Question: What appears to be the issue?
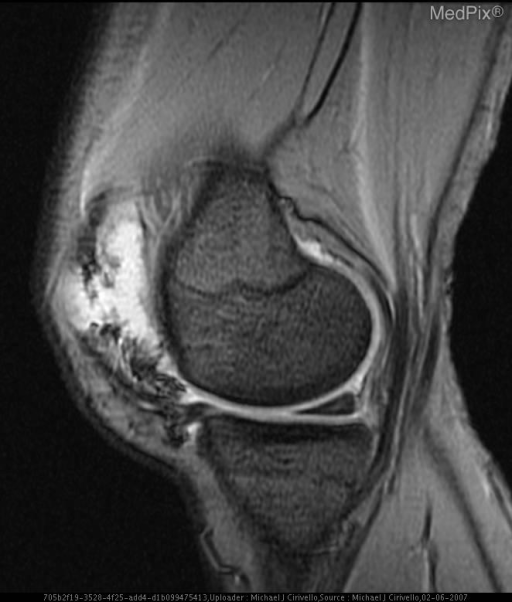
Answer: The findings suggest Radiographs: Bilateral weight-bearing anterior-posterior and lateral radiographs showed an increased density within the soft tissues of the left knee joint. The bones were well mineralized with smooth borders and no erosions.

MRI :T2 weighted with fat saturation MR images  of the left knee showed multiple low-signal-intensity masses in the anterior and posterior knee. There was a large high-signal-intensity effusion present on axial & sagittal T2 sequences. The presence of hemosiderin within the mass demonstrated a low-signal intensity rim and “blooming” artifact on gradient-recalled echo and was better delineated than on the T2 weighted images. There was no evidence of erosion or osseous infiltration on any sequence.. Gradient recalled-echo sagittal image of the left knee better shows the low-signal-intensity rim of hemosiderin in the masses because of the “blooming” artifact on gradient-recalled echo than on the T2 weighted images. There was no evidence of erosion or osseous infiltration on any sequence. These findings are consistent with pigmented villonodular synovitis.. The patient might have a history of A 36 y/o Caucasian woman presented with a chief complaint of pain & swelling in her left knee for three months. She denied history of trauma or exercise. Her past medical history was non-contributory.  Review of systems is negative for fever, fatigue, adenopathy, weight loss, morning stiffness, or night pain..